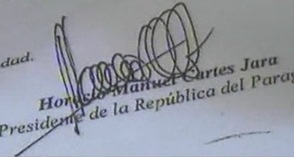
Signature of: horacio cartes